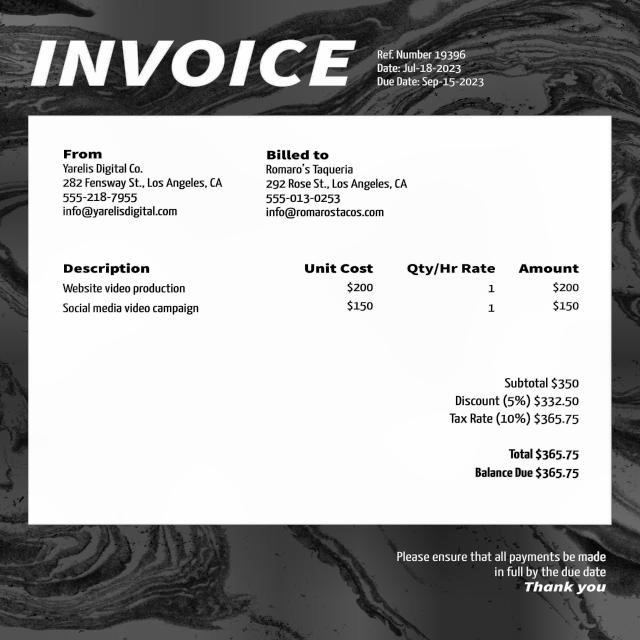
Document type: Invoice